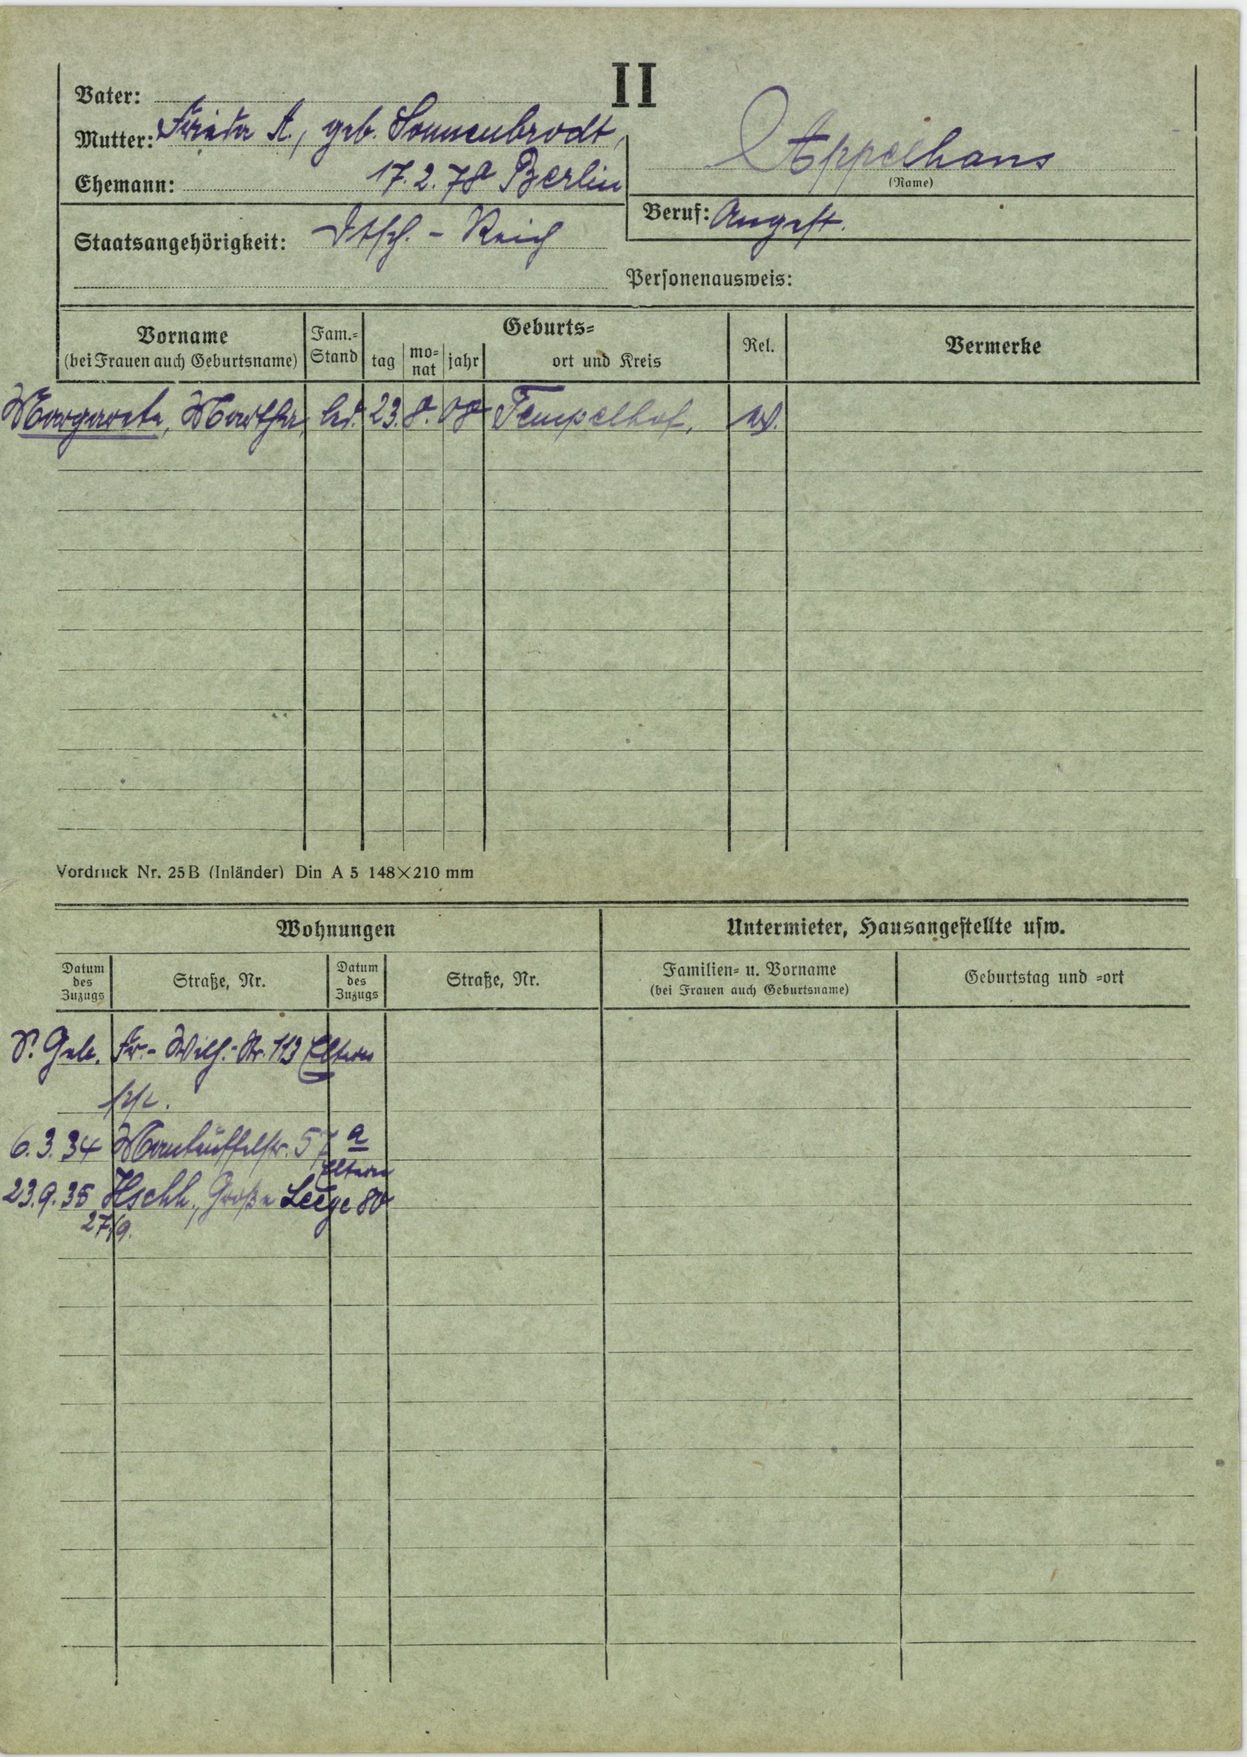
Appelhans